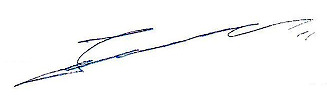
Signature of: q18246902